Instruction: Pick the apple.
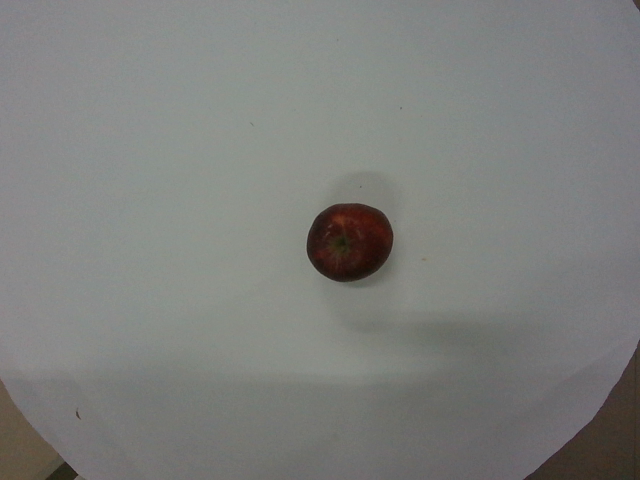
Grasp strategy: vertical